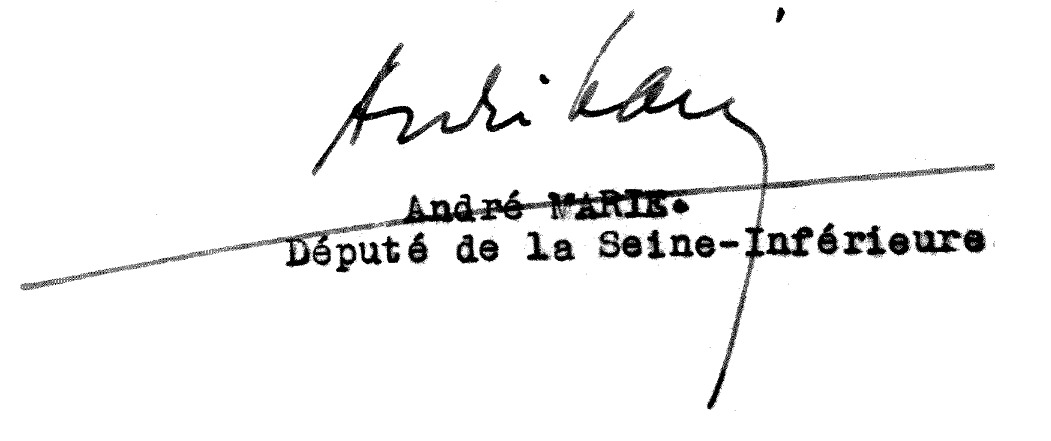
Signature of: andré marie